Identify and extract the amount in words, amount in numbers, payee name, cheque date, and bank name from the image.
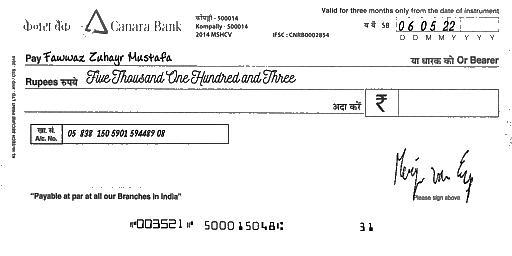
amt_in_words: Five Thousand One Hundred and Three
amt_in_figures:
payee_name: Fawwaz Zuhayr Mustafa
bank_name: Canara Bank
cheque_date: 06/05/22